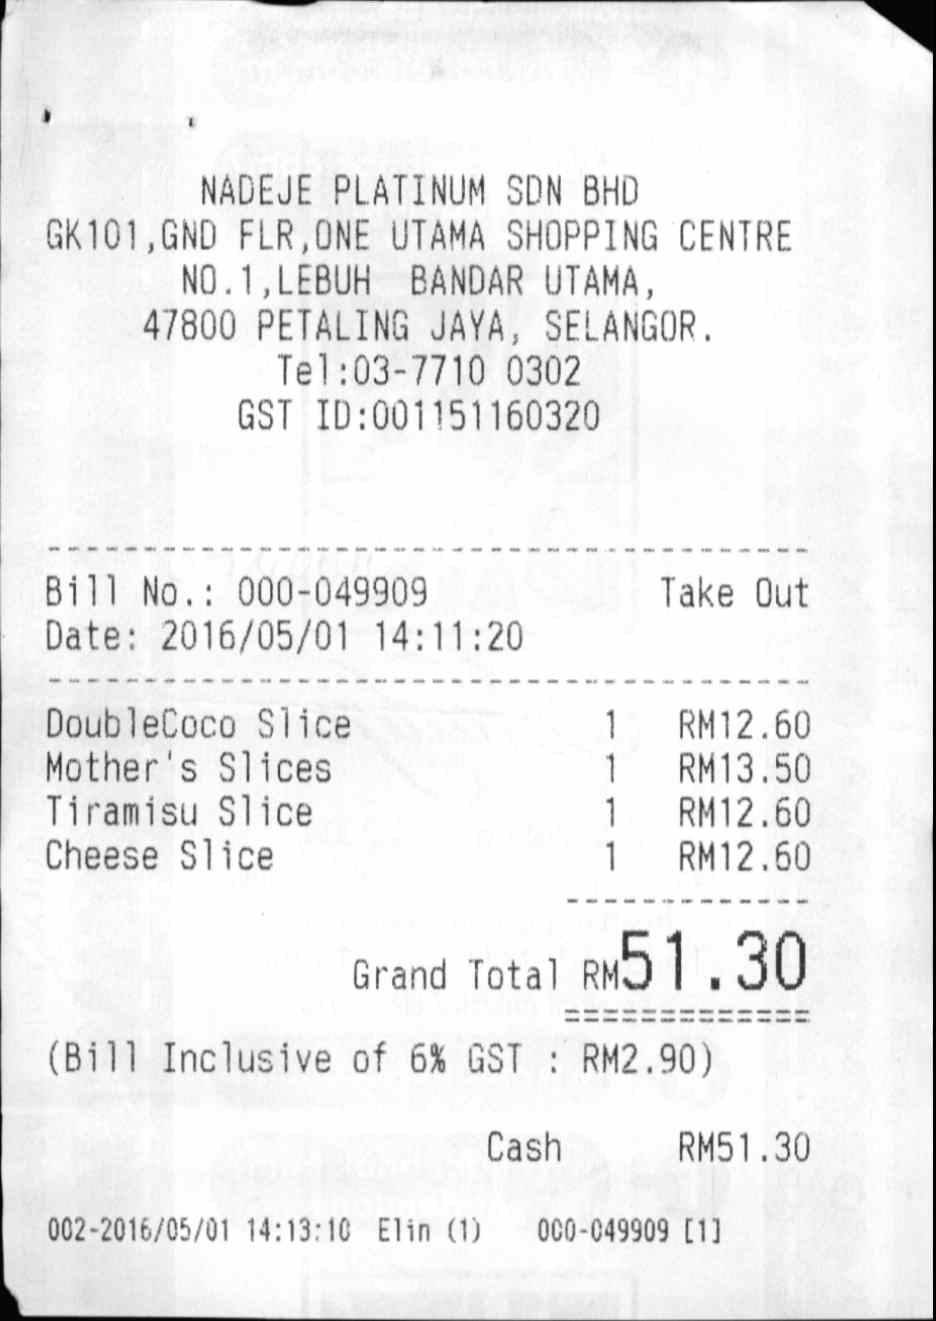
NADEJE PLATINUM SDN BHD
GK101,GND FLR,ONE UTAMA SHOPPING CENTRE
NO.1,LEBUH BANDAR UTAMA,
47800 PETALING JAYA, SELANGOR.
TEL:03-7710 0302
GST ID:001151160320
BILL NO.: 000-049909
DATE: 2016/05/01 14:11:20
TAKE OUT
DOUBLECOCO SLICE
MOTHER'S SLICES
TIRAMISU SLICE
CHEESE SLICE
1
1
1
1
RM12.60
RM13.50
RM12.60
RM12.60
GRAND TOTAL RM51.30
(BILL INCLUSIVE OF 6% GST : RM2.90)
CASH
RM51.30
002-2016/05/01 14:13:10
ELIN (1)
000-049909 [1]